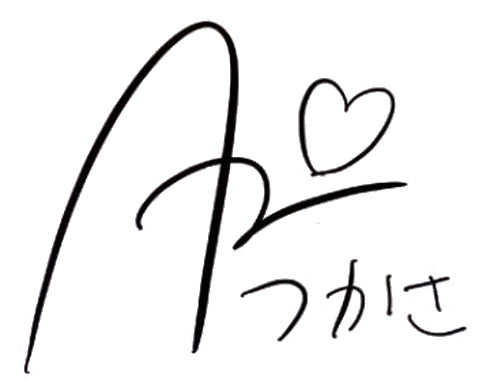
Signature of: tsukasa aoi